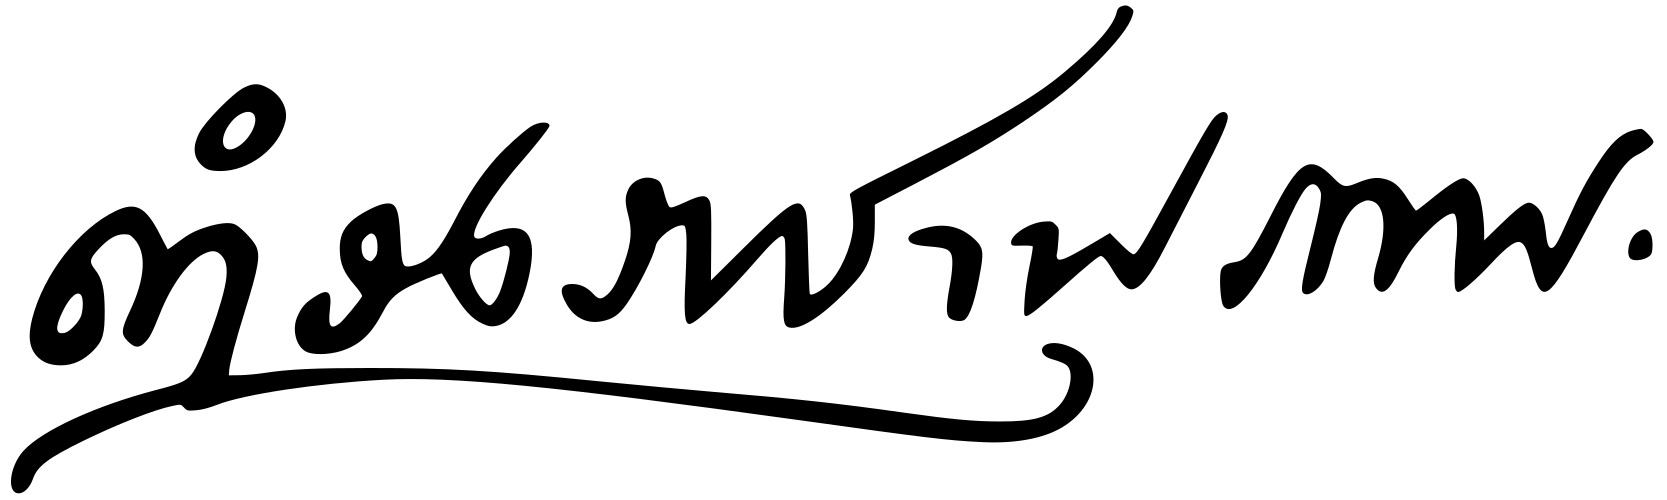
Signature of: damrong rajanubhab